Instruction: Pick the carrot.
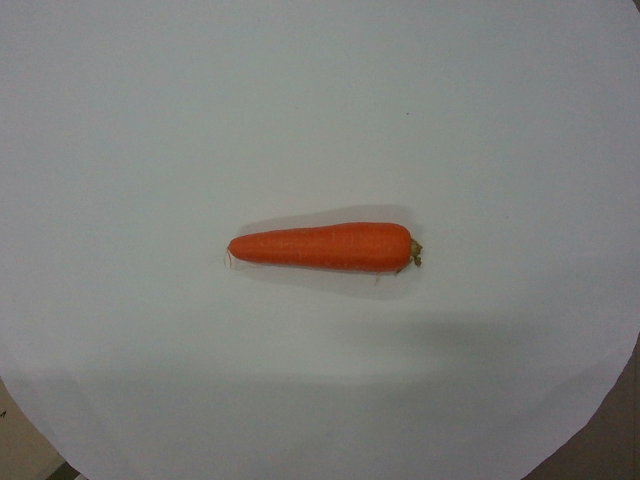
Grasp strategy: vertical